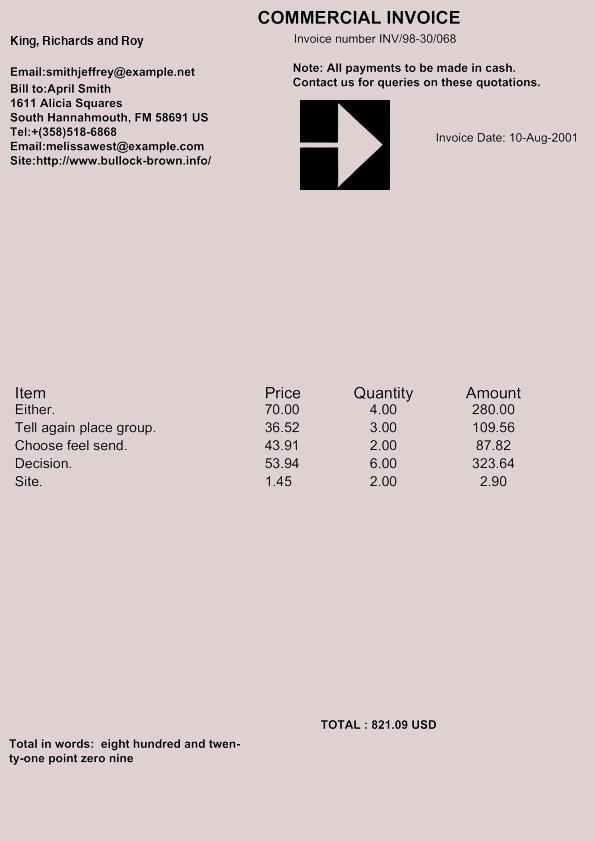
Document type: Invoice